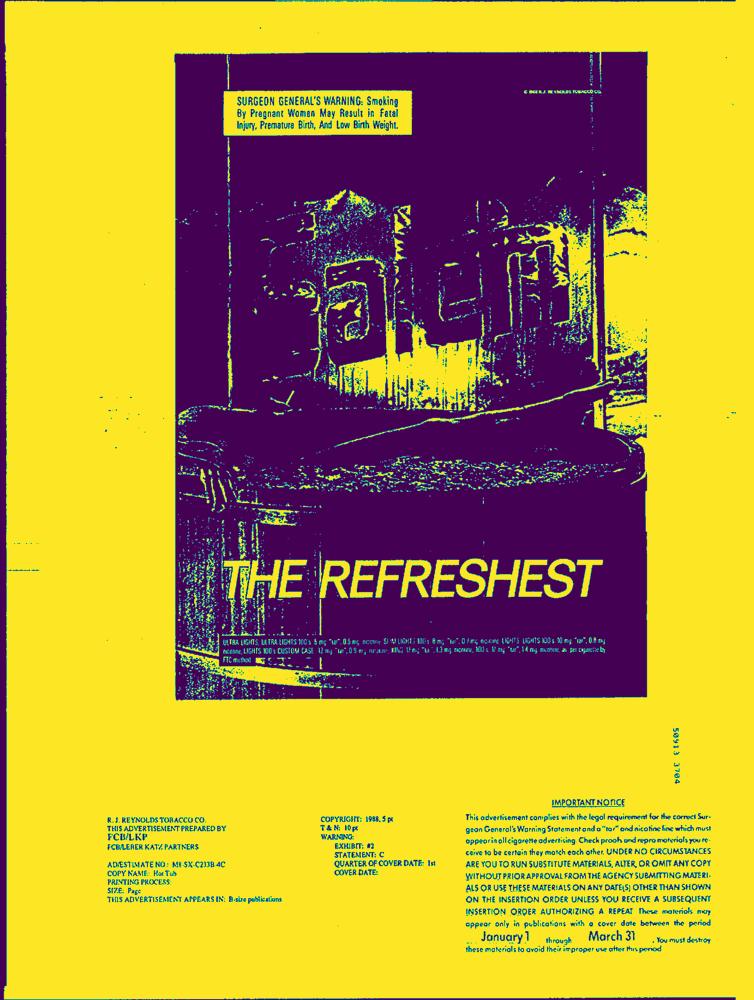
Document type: AD